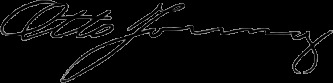
Signature of: otto young